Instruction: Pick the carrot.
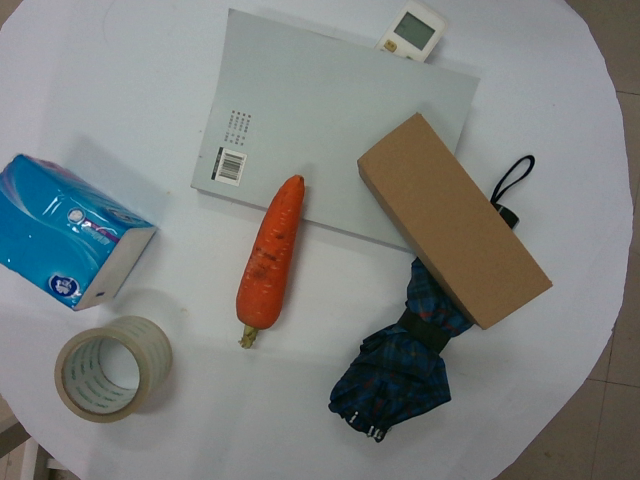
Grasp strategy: vertical